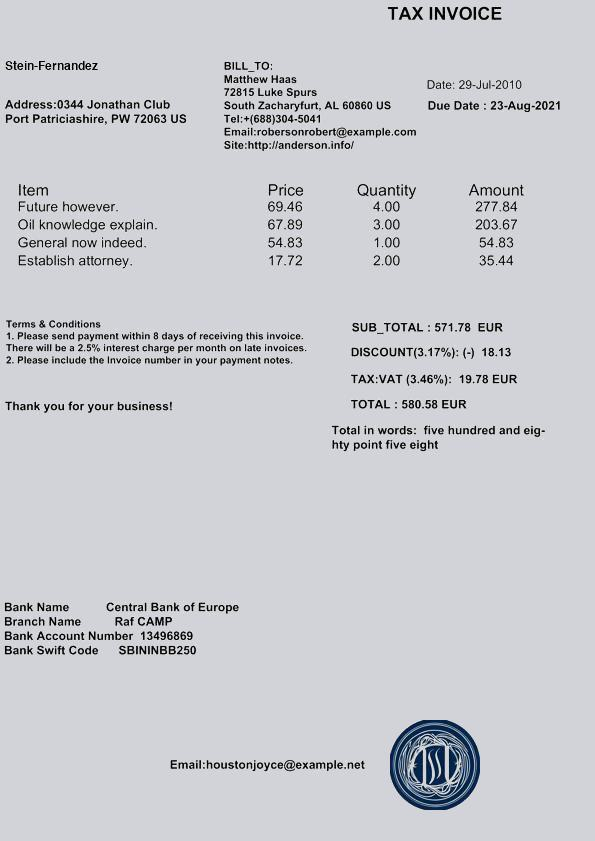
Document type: Invoice